Question: What is the property identification or parcel number listed?
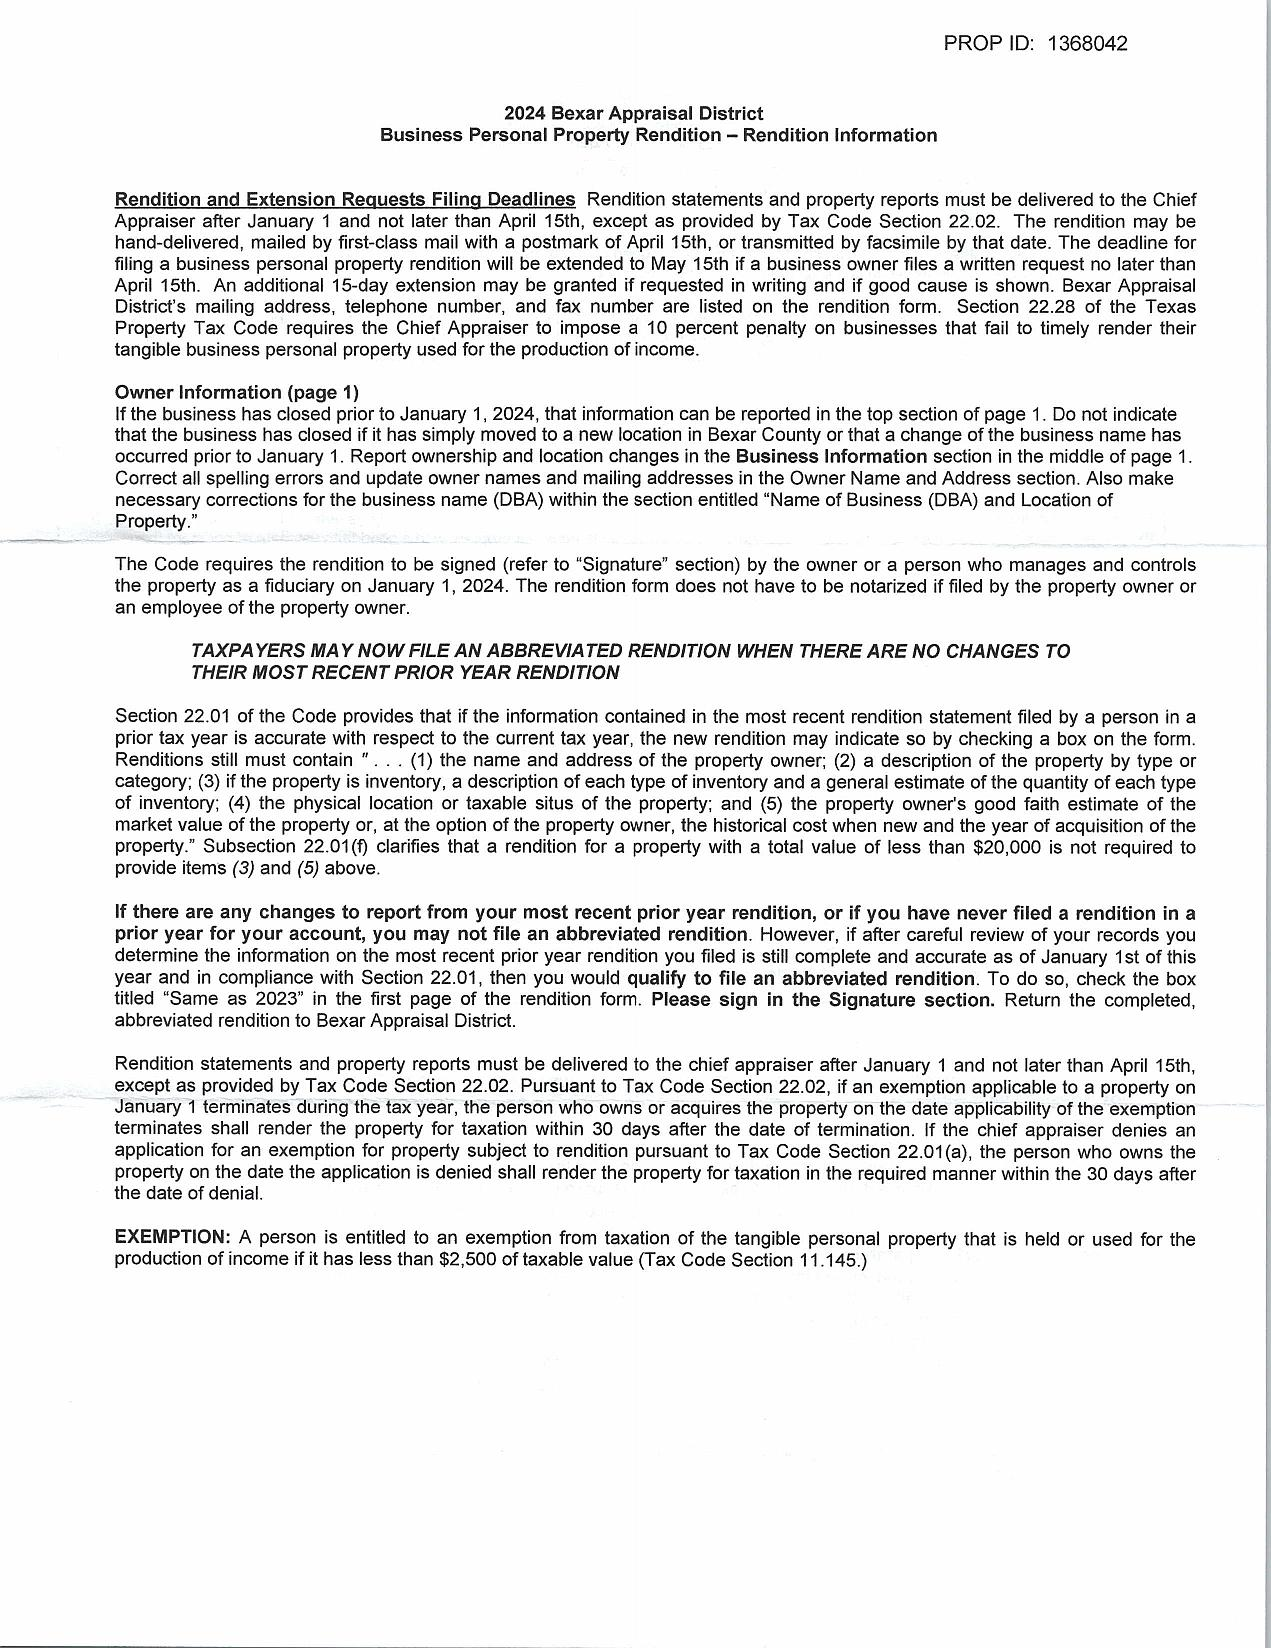
Answer: "1368042"